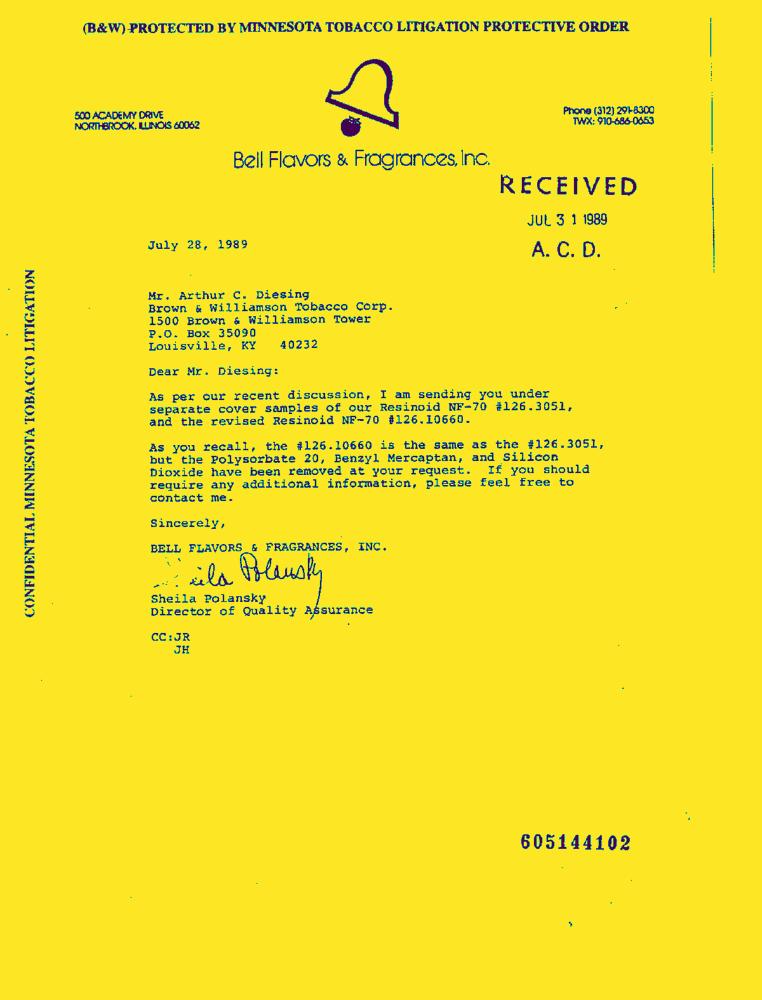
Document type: Letter-Doc